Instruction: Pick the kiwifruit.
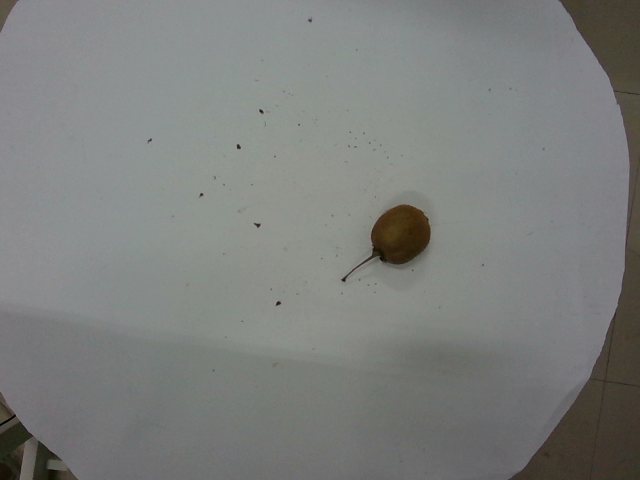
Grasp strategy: vertical